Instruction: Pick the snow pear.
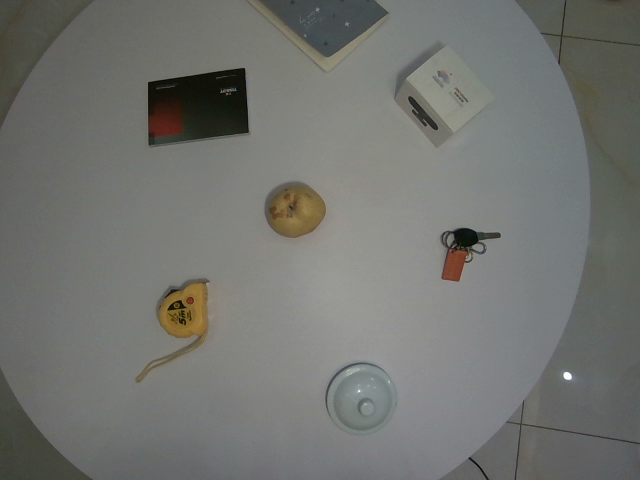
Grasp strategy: vertical